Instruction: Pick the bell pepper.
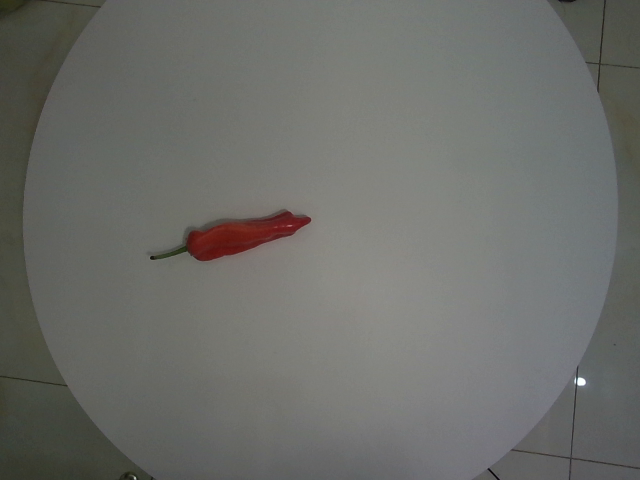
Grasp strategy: vertical